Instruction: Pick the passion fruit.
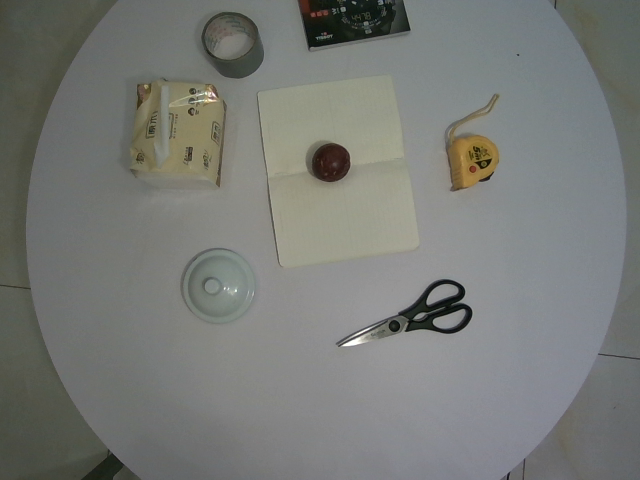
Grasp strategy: vertical